Question: In what way does the history help explain the case?
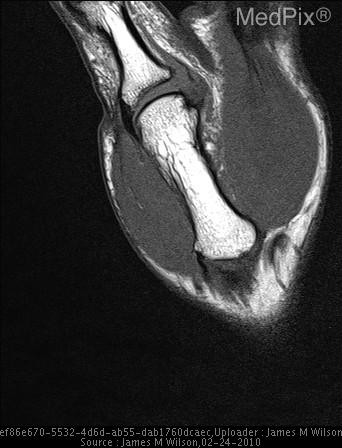
Answer: The patient's history of 28yo male with no significant PMH presents with CC of "sprained right thumb." is key in understanding the case.